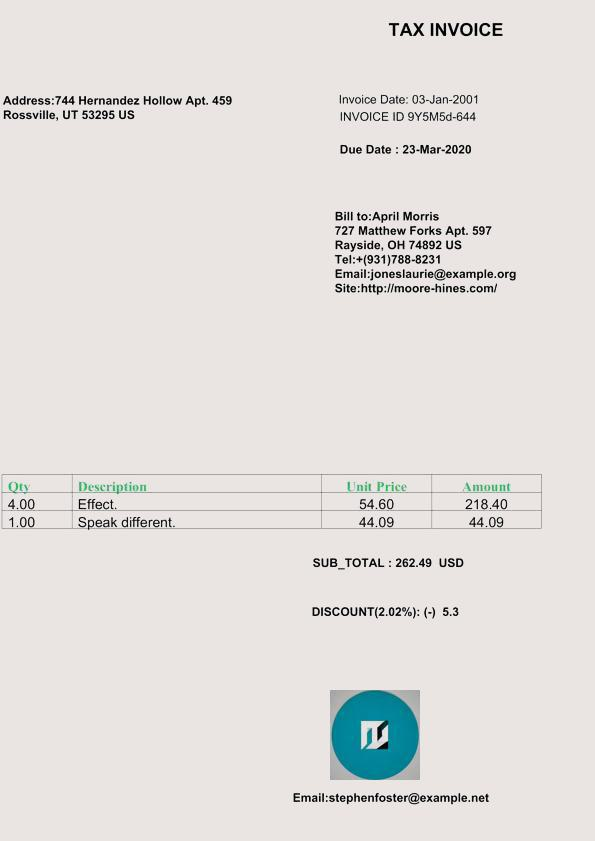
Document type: Invoice